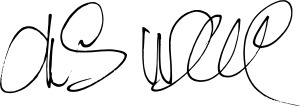
Signature of: chris wedge